Question: Talk about the condition:
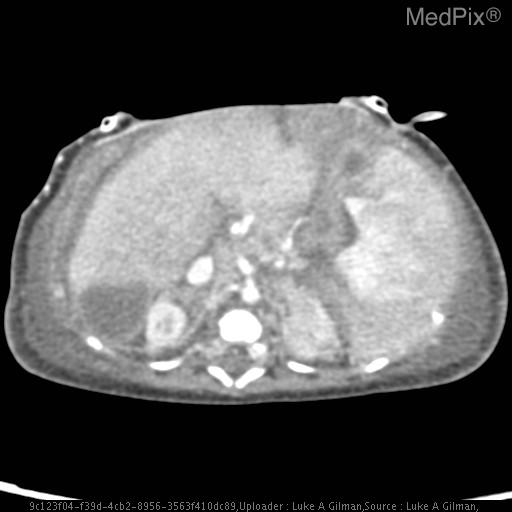
Answer: The disease is discussed as: VACTERL syndrome presents as an array of findings involving various systems: Vertebral/Vascular, Anal/Auricular, Cardiac, TracheoEsophageal, Renal/Radial, and Limb/Liver.  At least three of these systems (72% of patients) must be involved for the diagnosis of VACTERL to be made (although 8% of patients with the syndrome have at least 5 abnormalities).  This syndrome should be suspected if a pediatric patient is found to have the combination of vertebral plus one other associated anomaly during infantile years. Since the findings span throughout the body, a wide modality of radiographic techniques may be used to make the diagnosis.

Certain organ systems and their abnormalities arise more often than others and are listed in order of prevalence: Cardiac, Renal, Anal, Radial, Tracheoesophageal, Vertebral.  The most common combination of abnormalities are as follows:
3 abnormalities: Cardiac-renal-limb or Cardiac-Anal-Renal
5 abnormalities:  Cardiac-Anal-TEF-Renal-Limb.

The MC abnormalities in each organ system (and often seen on imaging) are as follows:

Vertebral: Hemi/cleft vertebrae, kyphosis/scoliosis, caudal regression, Branchial Arch/Cleft Abnormalities

Cardiac: VSD (30%), PDA, ASD

TracheoEsophageal: TEF (25% TEF pts have VACTERL), Esophageal Atresia, Tracheal Atresia, Horseshoe Lung, Ectopic Bronchus

Renal/ GU: Renal Agenesis, Horseshoe Kidney, Cryptoorchidism, Vaginal Atresia

Limb: Radial ray abnormalities, Absent / Hypoplastic Extremity Bones/Vessels, Polydactyly

RISK FACTORS / EPIDEMIOLOGY

VACTERL syndrome has been associated with maternal diabetes and prenatal lead exposure causing abnormal mesodermal development before 35 days of gestation.

VACTERL synrome has also been linked to the inhibition of cholesterol synthesis and down-regulation of the cholesterol-dependent sonic-hedgehog morphogenic pathway.

DIFFERENTIAL DIAGNOSIS:

PHAVER syndrome:  Limb Pterygia, Congenital Heart, Vertebral Defects, Ear Anomalies,Radial Defects

Trisomy 13 (Patau Syndrome): Cranial/Brain Defects, Microopthalmia, Polydactyly

Trisomy 18 (Edwards Syndrome): Clenched Fist, Microcephaly, Micrognathia, Rocker-Bottom Feet

OTHER CONSIDERATIONS:

Holt-Oram Syndrome
Pseudothalidomide Syndrome
Jarcho-Levin Syndrome

IMAGING

Various imaging modalities may be used but are not limited to the following:

-Prenatal Ultrasound: Polyhydramnios may suggest possible TEF. Oligohydramnios may suggest renal abnormalities.

-Angiography:  For diagnosis of radial artery hypoplasia or cardiac abnormalities.

-Plain Films, CT, and MRI can aid in diagnosis of core organ system and musculoskeletal abnormalities.

PROGNOSIS / TREATMENT

Mortality is 12% intrapartum, 28% during the neonatal period, and 48% during the first year of life. 1/3 of all patients with VACTERL are born prematurely.  If VACTERL syndrome is suspected on prenatal ultrasound, it is suggested that the fetus be delivered at a tertiary care facility to ensure best postpartum care for the baby.